Extract the amount written in words, the amount in digits, the name of the payee, the date on the cheque, and the bank's name from the image.
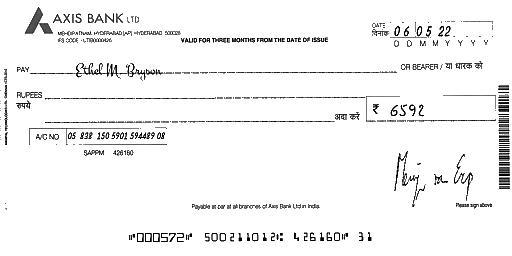
amt_in_words:
amt_in_figures: 6592
payee_name: Ethel M. Bryson
bank_name: AXIS BANK
cheque_date: 06/05/22